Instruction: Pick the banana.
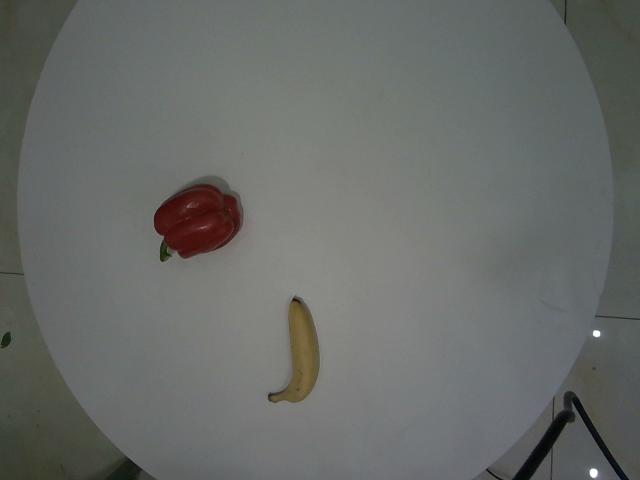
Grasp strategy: vertical